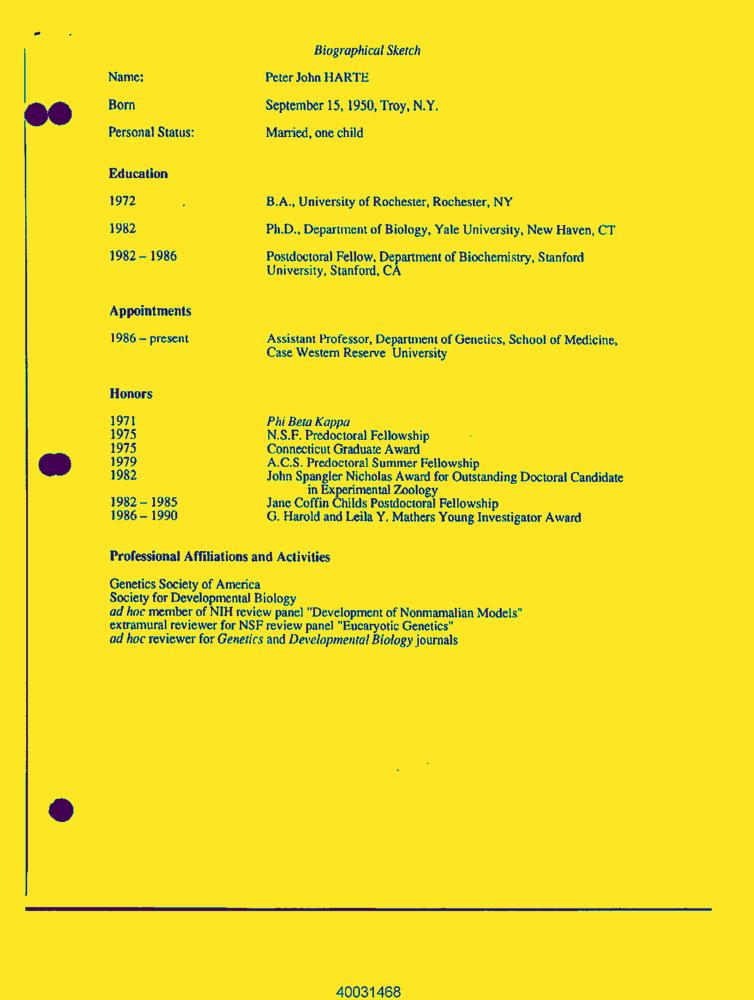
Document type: Resume-Doc